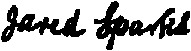
Signature of: jared sparks